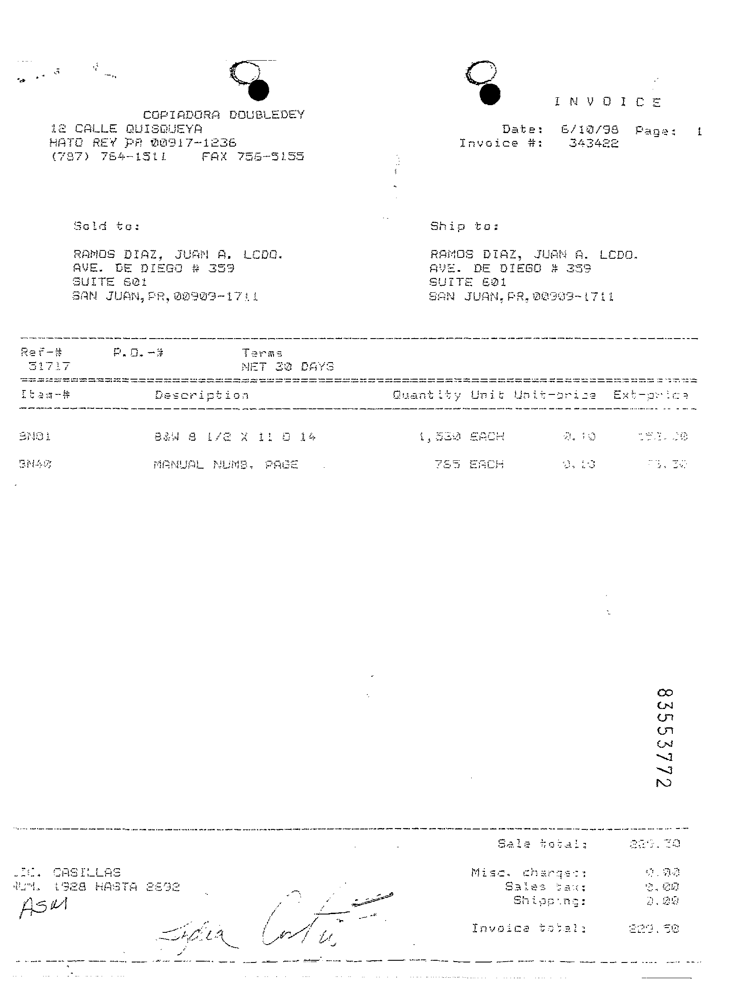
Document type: Invoice